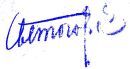
Signature of: aleksandr svetogorov